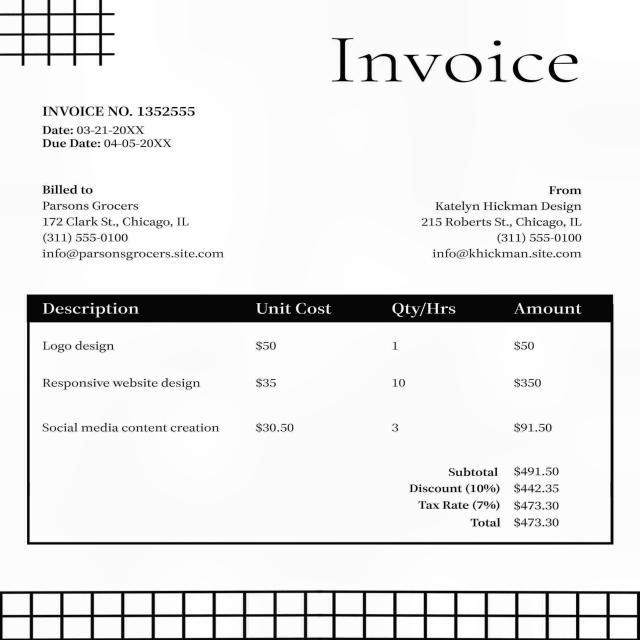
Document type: Invoice